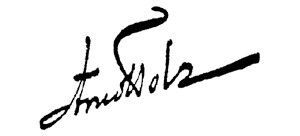
Signature of: arno holz